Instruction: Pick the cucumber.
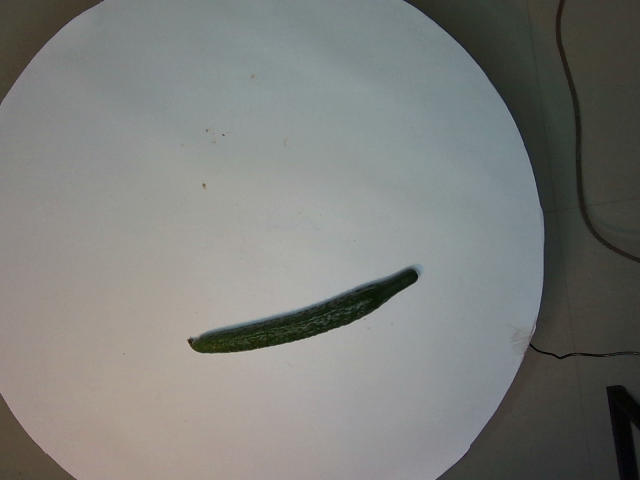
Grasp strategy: vertical